Question: What might the diagnosis be?
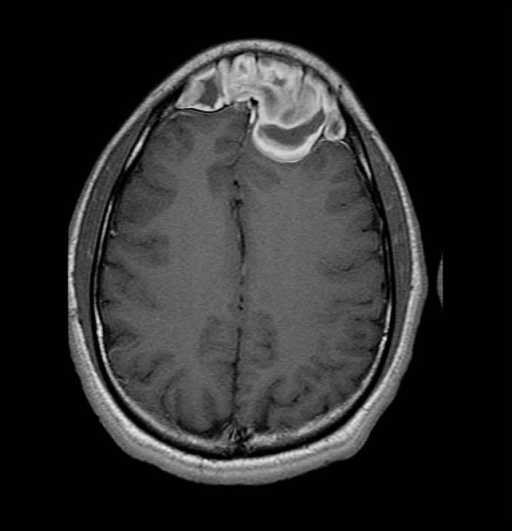
Answer: The possible diagnosis includes •  Sinus neoplasm
•  Chronic bacterial sinusitis
•  Allergic fungal sinusitis
•  Acute fungal sinusitis
•  Chronic fungal sinusitis
•  Granulomatous fungal sinusitis
•  Sinus mycetoma.